Question: What tax district, tax-rate area, or tax area code is specified in the document?
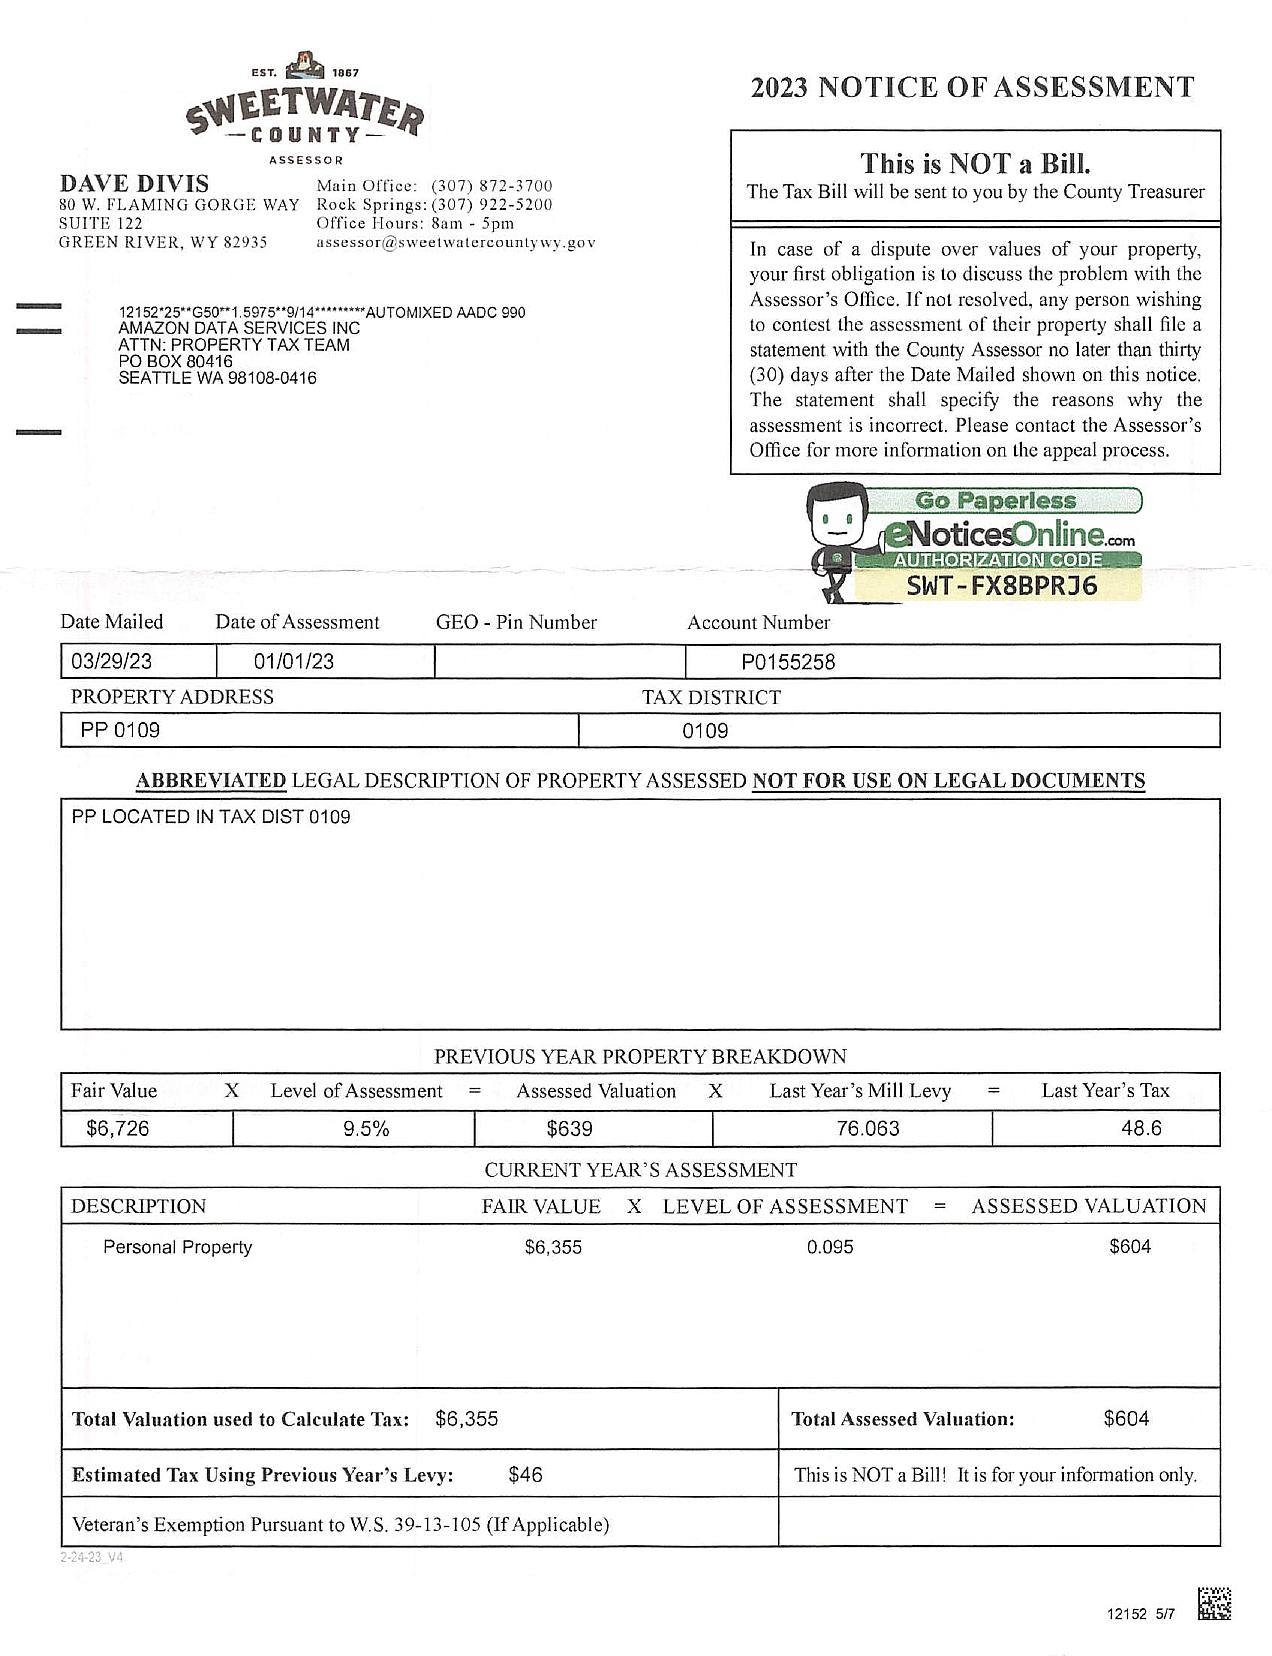
Answer: "0109"